Question: By what date must an appeal be filed according to the document?
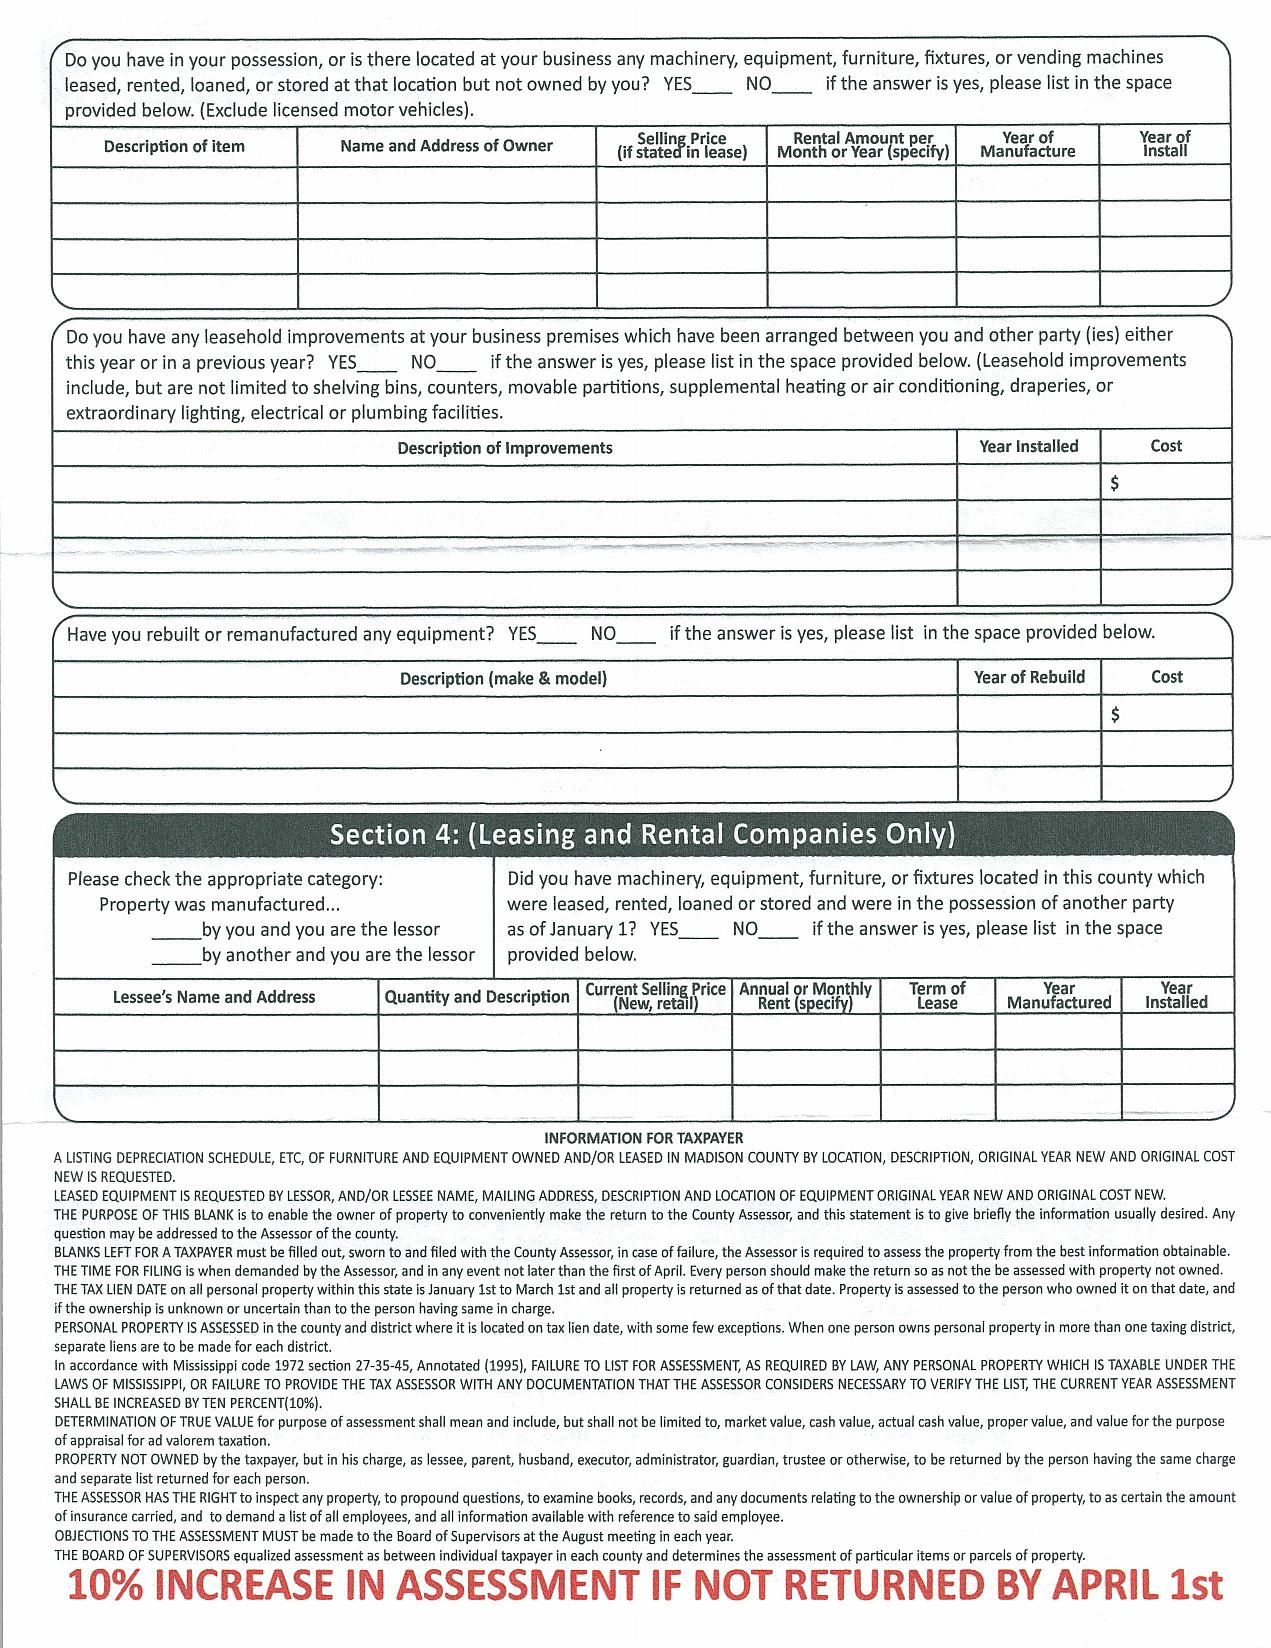
Answer: "April 1st"